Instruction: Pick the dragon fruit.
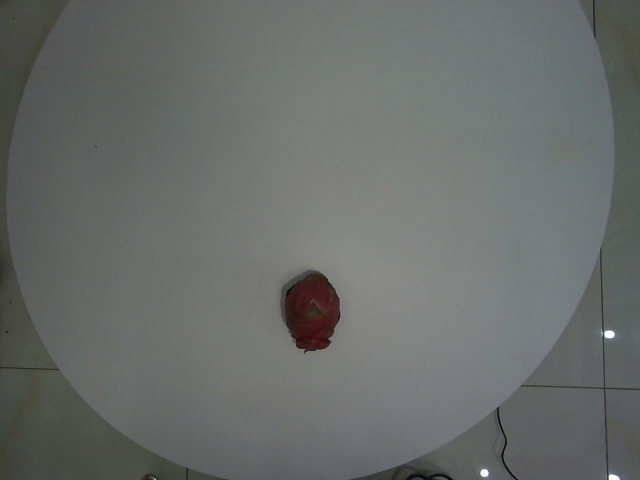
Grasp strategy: vertical